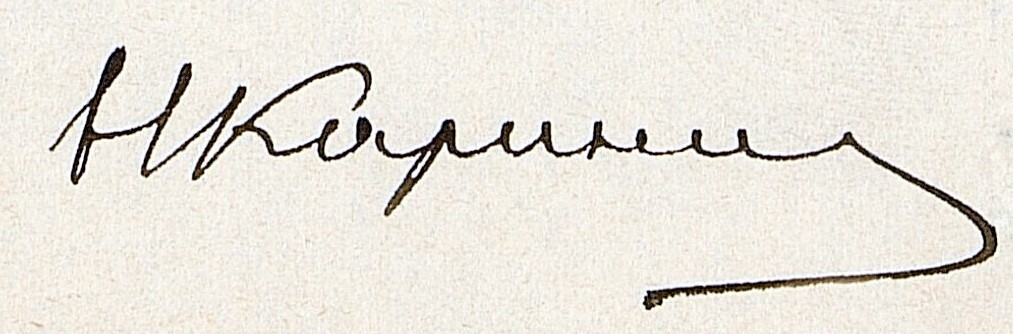
Signature of: nikolai karinsky